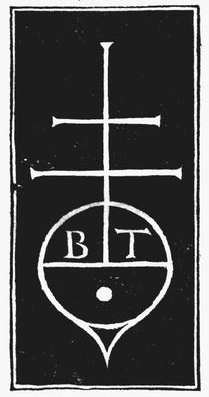
Signature of: battista torti